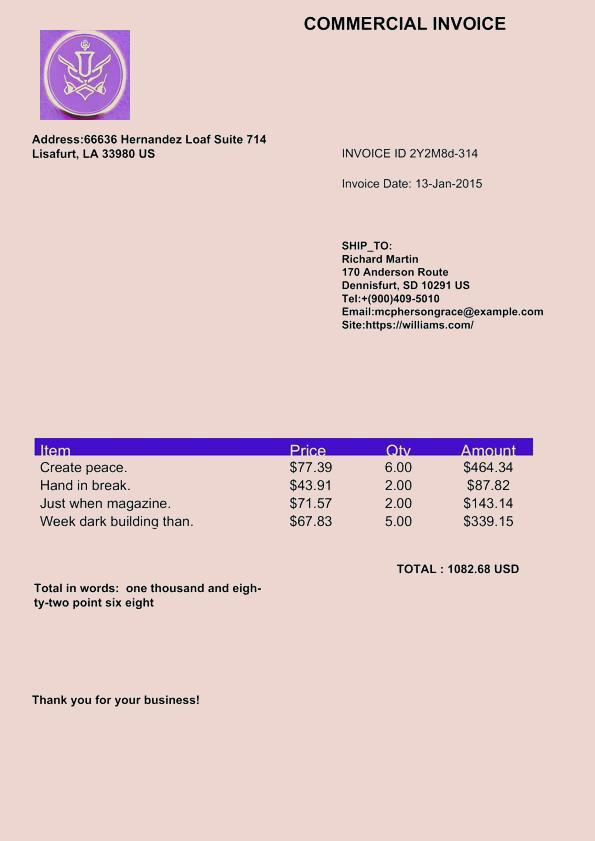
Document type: Invoice